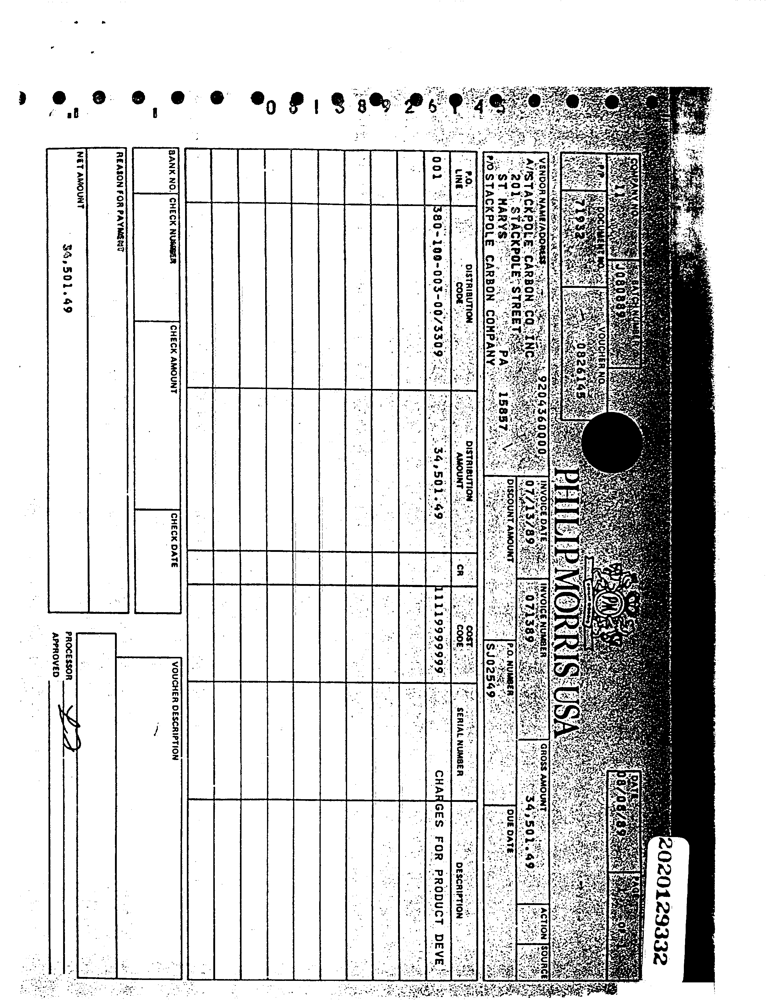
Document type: Invoice